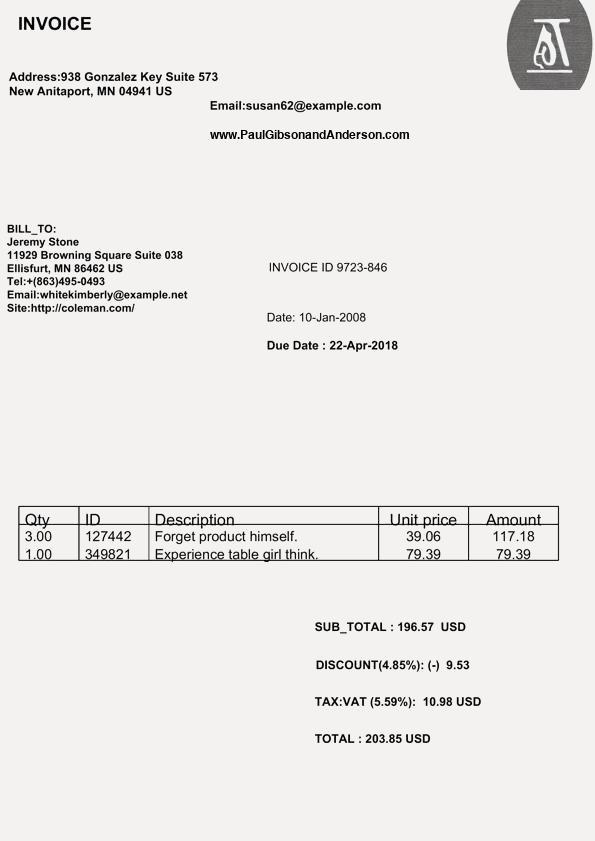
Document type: Invoice